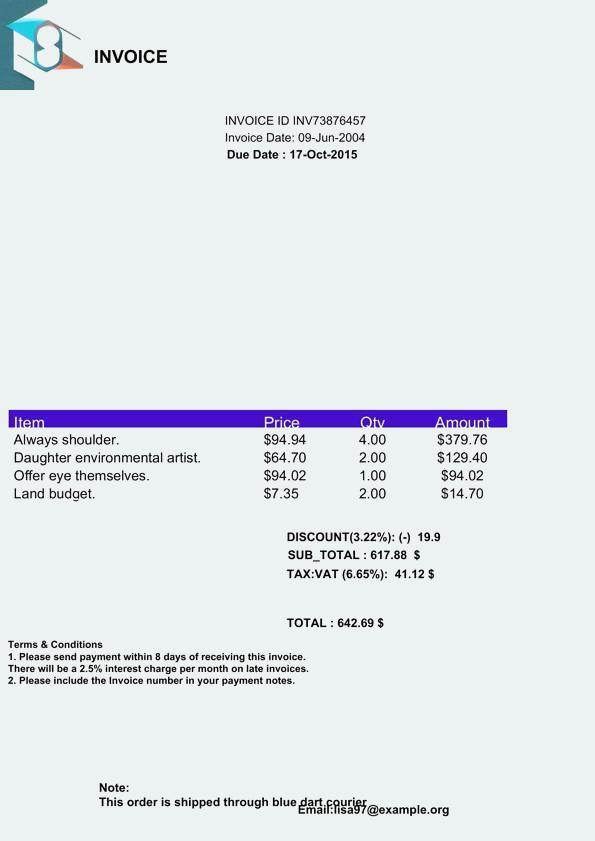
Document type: Invoice